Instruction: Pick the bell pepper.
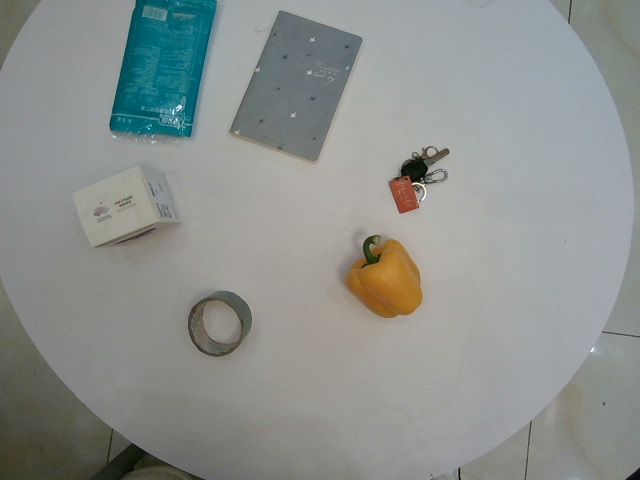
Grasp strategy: vertical